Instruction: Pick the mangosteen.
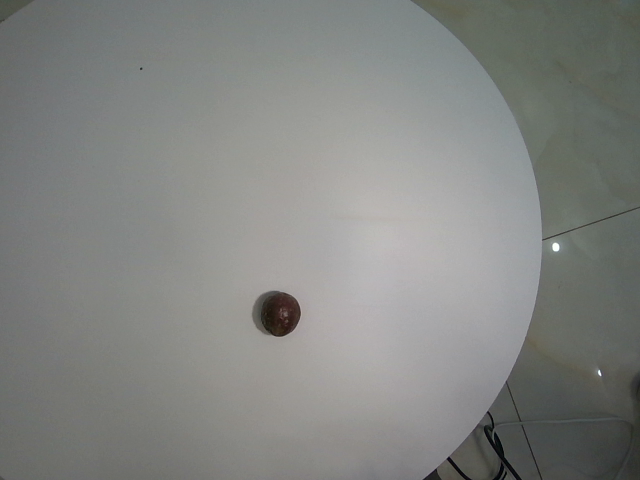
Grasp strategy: vertical